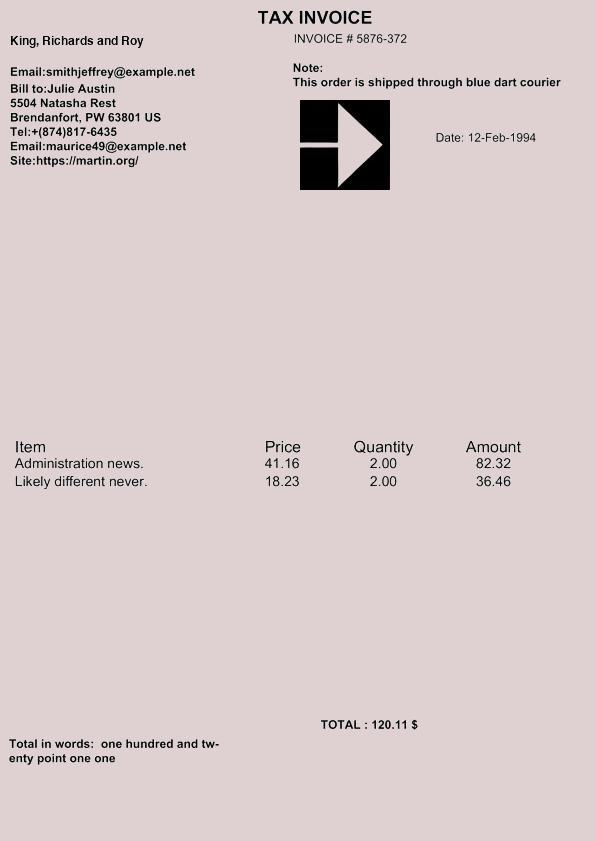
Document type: Invoice